Question: Talk about the condition:
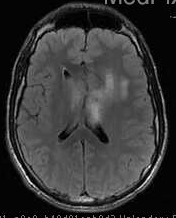
Answer: The disease is discussed as: The most common extraaxial neoplasm of the brain, meningiomas, often affect middle-aged women.  They account for 15-20% of all primary brain tumors. They are most commonly found in the parasagittal dura, convexities, sphenoid wing, cerebellopontine angle cistern, and olfactory groove.  Up to 90% are supratentorial, and 1% occur outside the CNS (presumably due to arachnoid rests).  Less than 10% cause symptoms, with the majority discovered incidentally or at autopsy or on brain imaging.

On CT, they are typically hyperdense, with up to 20% demonstrating calcification.  On MR, they are typically well-circumscribed and iso- to hypointense on T1, iso- to hyperintense on T2, and strongly enhancing.  A dural tail is seen in up to 72%, which is thought to represent a neoplastic infiltration or a reactive fibrovascular proliferation of the meninges.  This finding is suggestive but not specific, however.  Similarly, a distinct cleft of arachnoid with trapped CSF and vessels is common.  Meningiomas typically take one of two forms, either “globose” (spherical) or “en plaque” (flat).

Meningiomas may encase and narrow vessels, and incite a varying amount of edema, depending on location (cerebral cortical lesions have more edema, basal cisterns – less).  Bony changes may be hyperostotic or osteolytic, mimicking Paget’s or fibrous dysplasia.  On angiography, the “in-law” sign has been described (coming early and staying late) with an early blush and delayed washout.  Due to their vascularity, preoperative embolization can be performed (particularly at the skull base, where the lesions may be unresectable).

Malignant meningiomas, a rare variant, demonstrate rapid growth or intraparenchymal invasion.  These are associated with a higher rate of recurrence – 75%, versus a recurrence rate of 3-7% for benign meningiomas.